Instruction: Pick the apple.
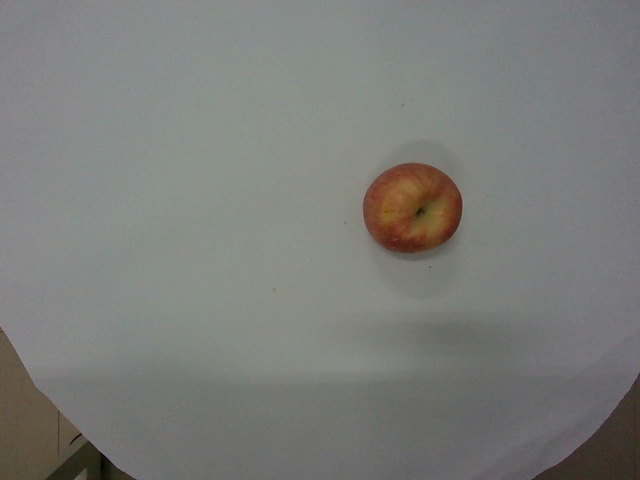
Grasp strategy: vertical